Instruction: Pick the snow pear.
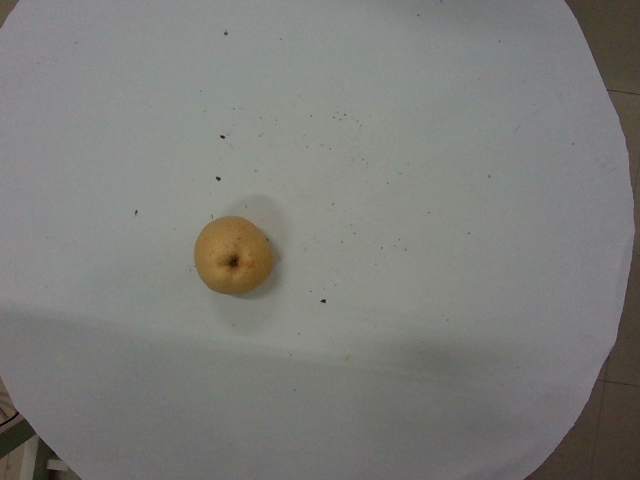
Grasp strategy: vertical